Question: Which state is mentioned in the document?
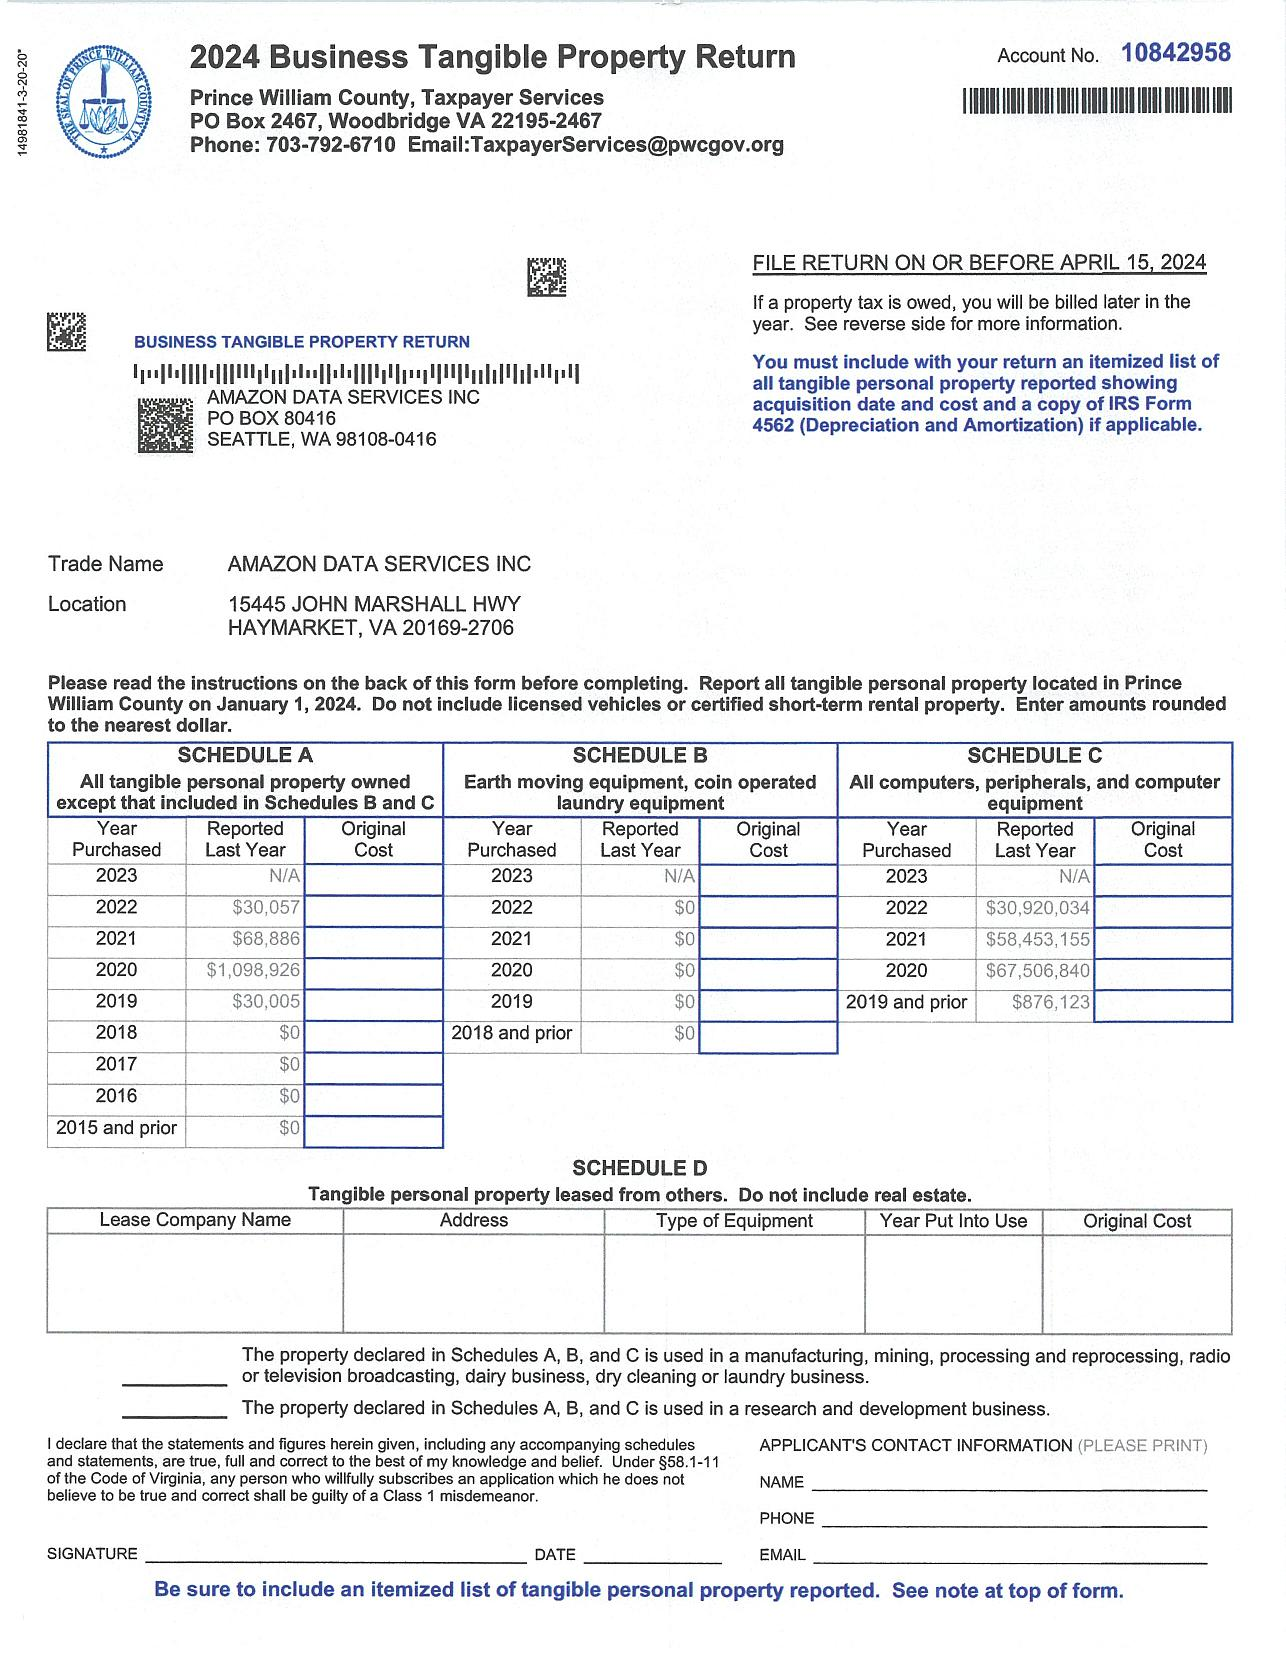
Answer: "VA"